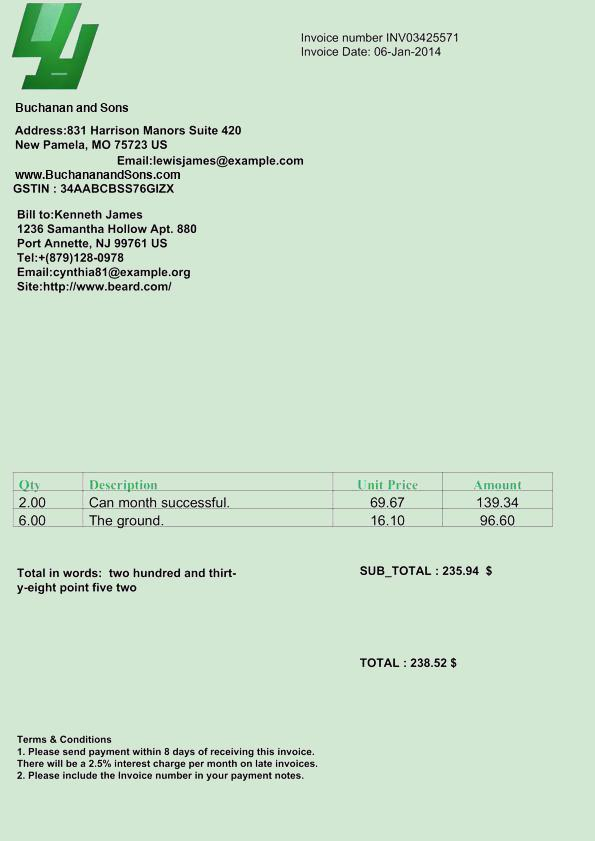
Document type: Invoice